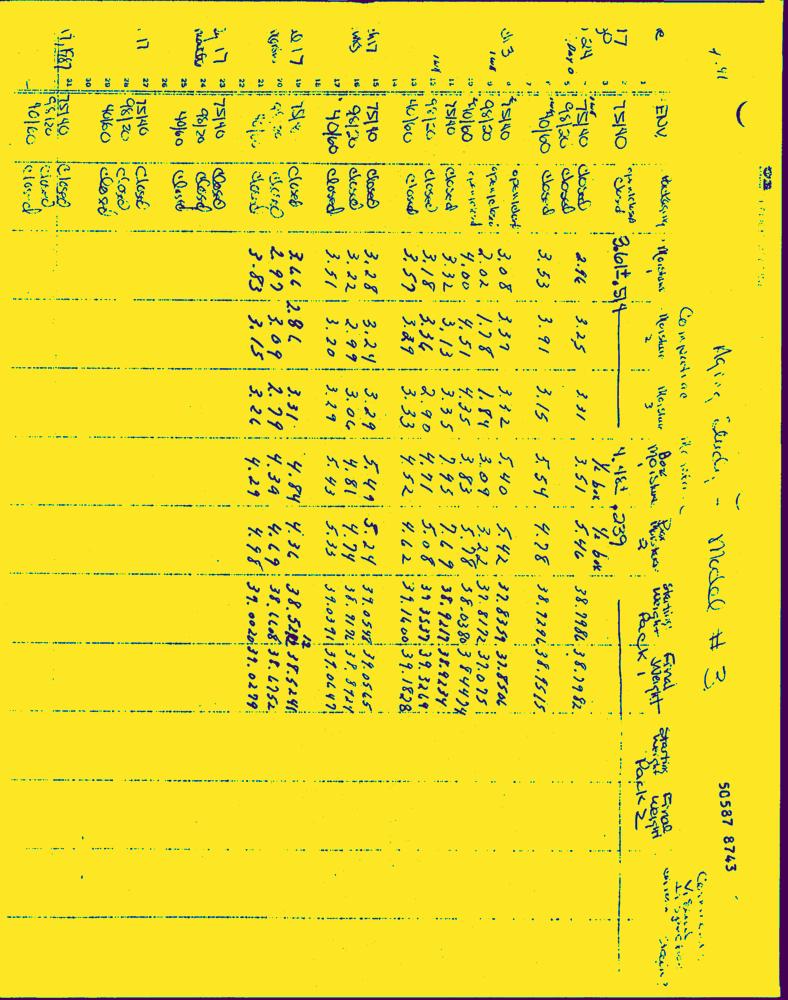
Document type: Hand-Written